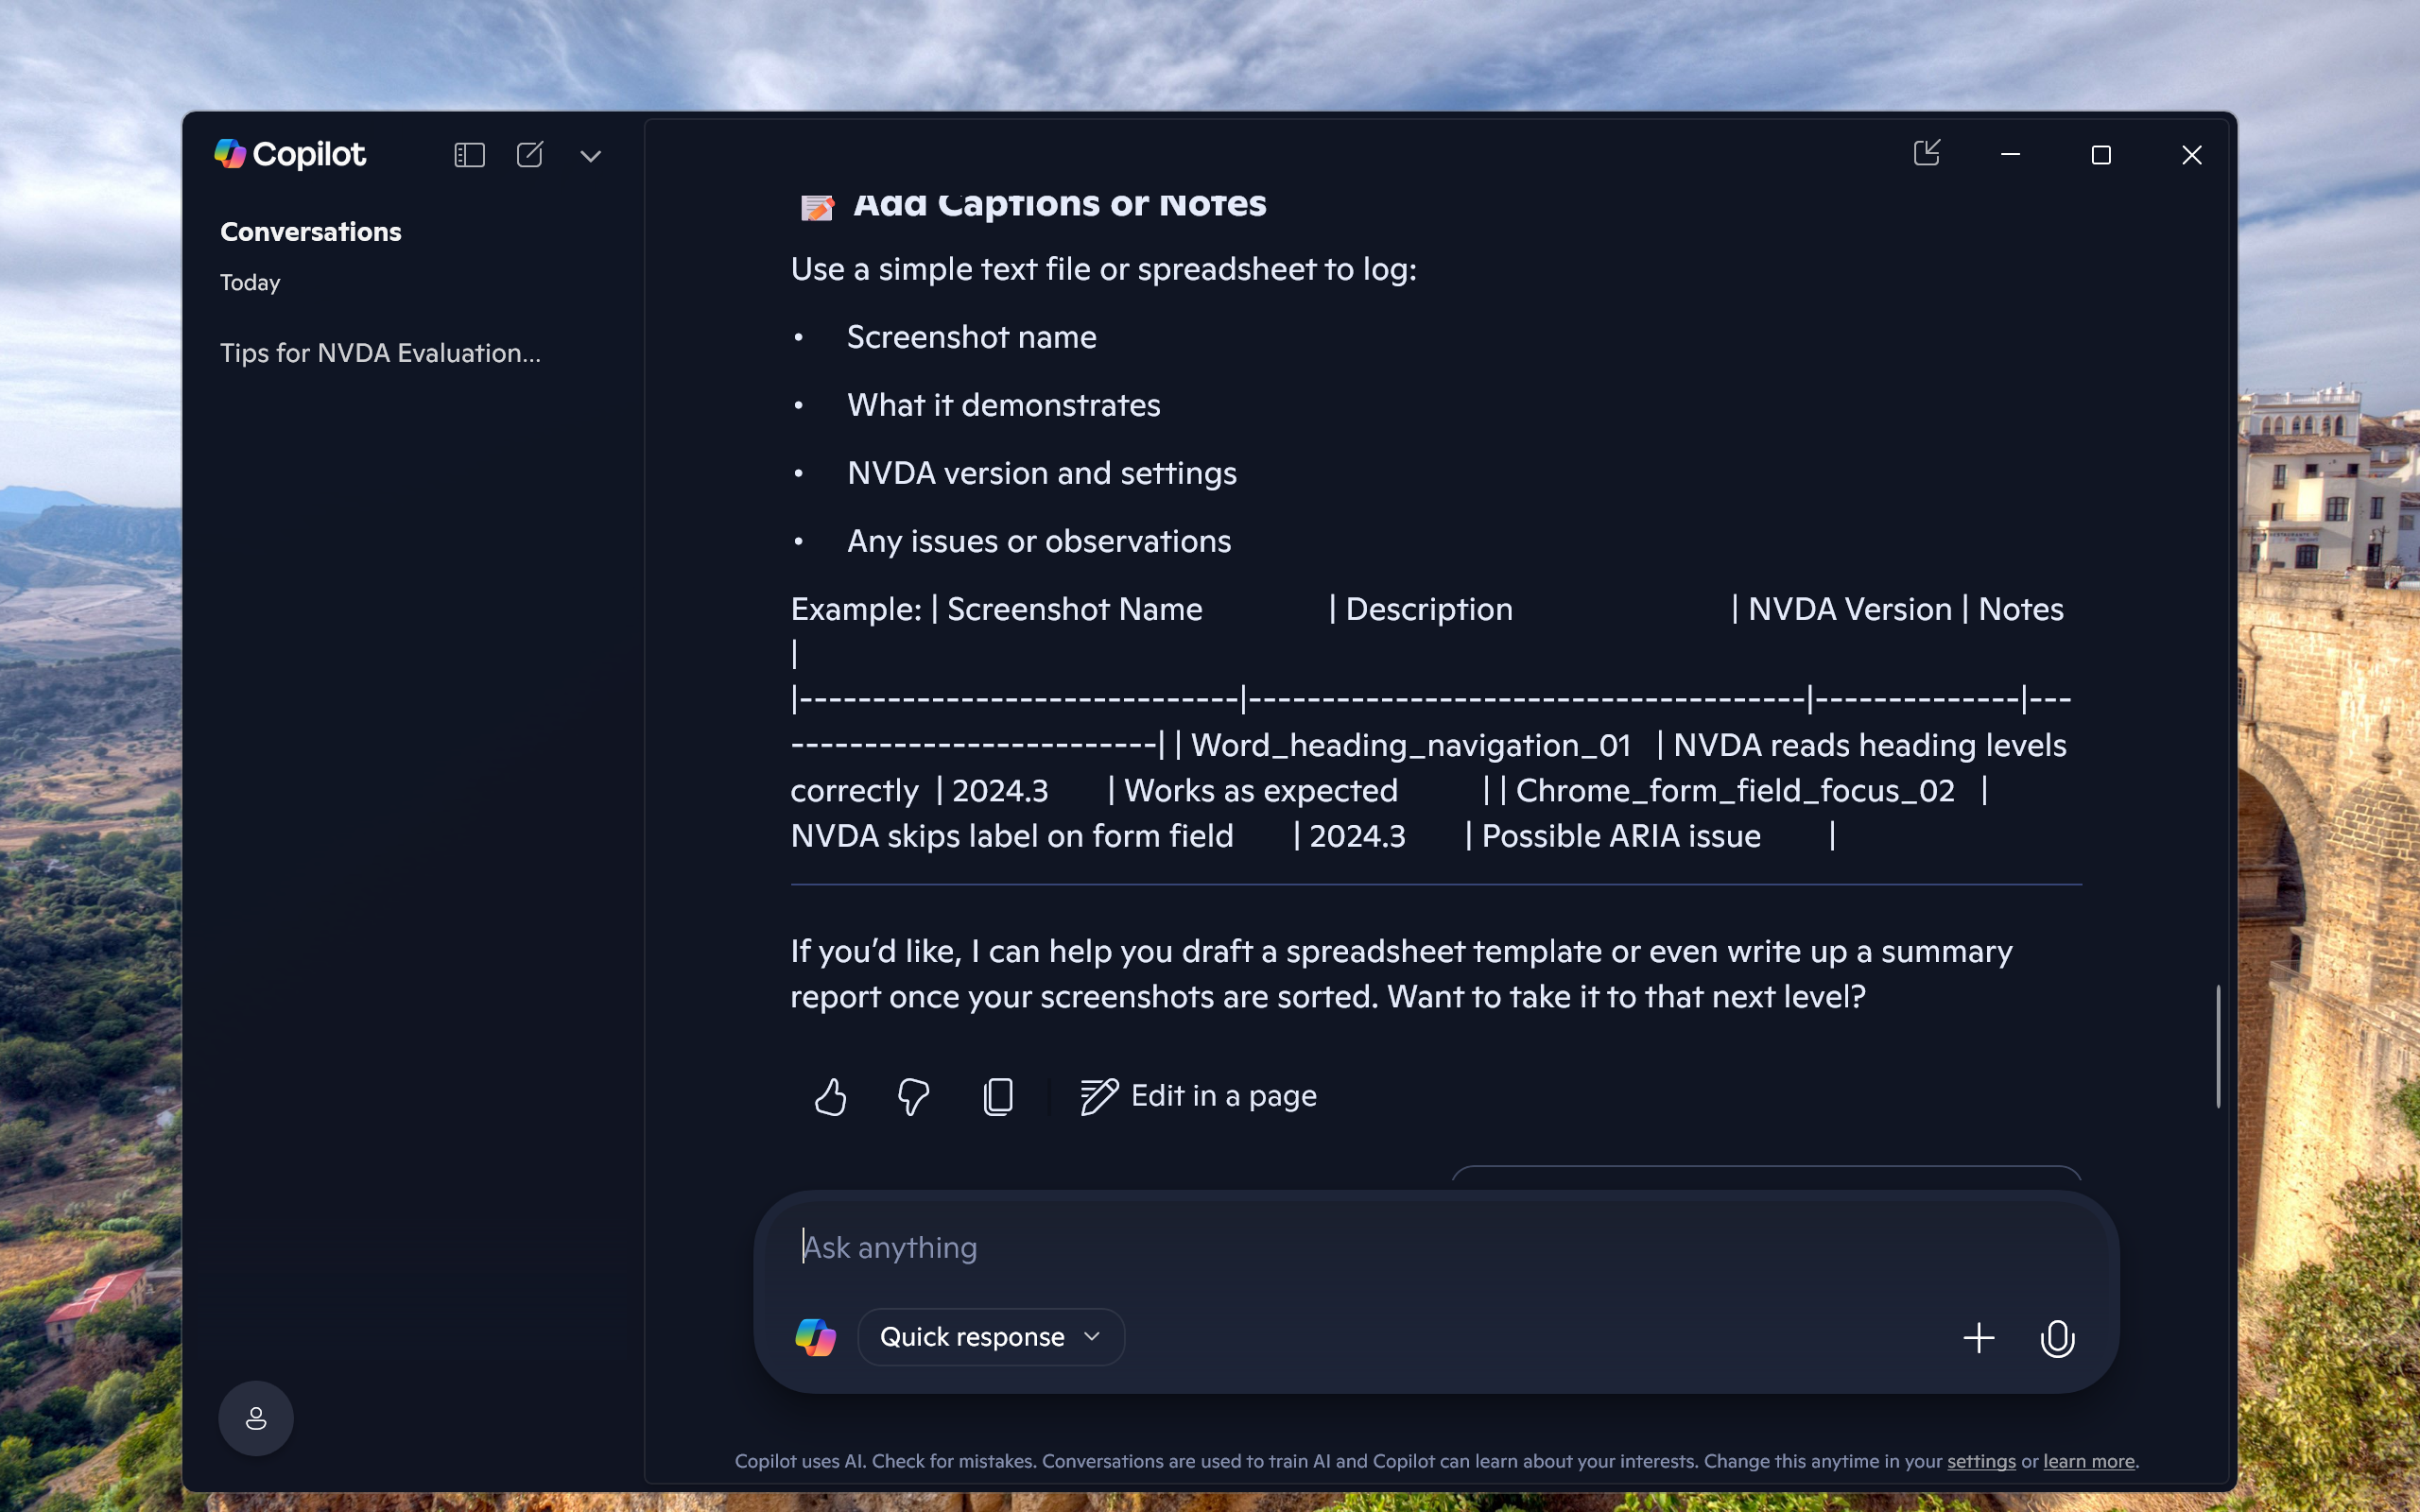
UI elements on screen:
"Desktop - window"
"window"
"Taskbar - pane"
"pane"
"pane"
"Running applications - pane"
"Copilot - window"
"System - menu bar - Contains commands to manipulate the window"
"System - menu item"
"Copilot - pane"
"Non Client Input Sink Window - window"
"Non Client Input Sink Window"
"AppWindow Custom Title Bar - pane"
"Minimize - button"
"Maximize - button"
"Close - button"
"pane"
"pane"
"window"
"pane"
"Conversation History - list"
"Conversations - text"
"Today - grouping"
"Today - text"
"Tips for NVDA Evaluation Screenshots Collection - list item"
"Tips for NVDA Evaluation Screenshots Collection - grouping"
"Account - button - Collapsed"
" - text"
"pane"
"Good evening, Dixant
What can I help you with today? - text"
"Write a first draft - button"
"Write a first draft - text"
"Get advice - button"
"Get advice - text"
"Learn something new - button"
"Learn something new - text"
"Create an image - button"
"Create an image - text"
"Make a plan - button"
"Make a plan - text"
"Brainstorm ideas - button"
"Brainstorm ideas - text"
"Practise a language - button"
"Practise a language - text"
"Take a quiz - button"
"Take a quiz - text"
"Copilot uses AI. Check for mistakes. Conversations are used to train AI and Copilot can learn abo..."
"System - menu bar"
"System - menu item"
"window"